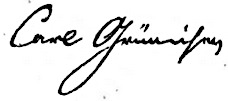
Signature of: carl grüneisen